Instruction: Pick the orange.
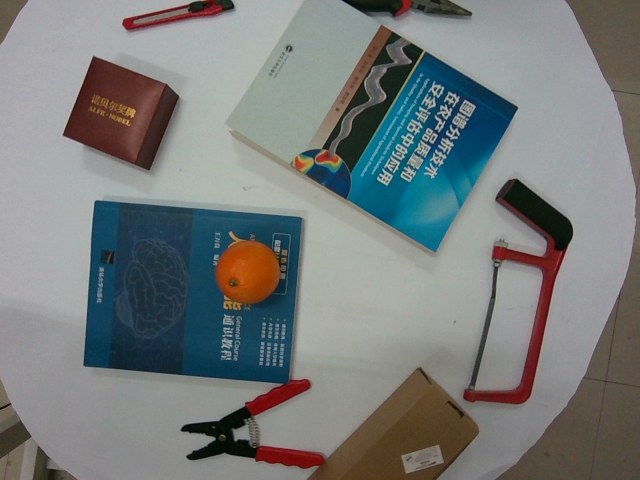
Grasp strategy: vertical